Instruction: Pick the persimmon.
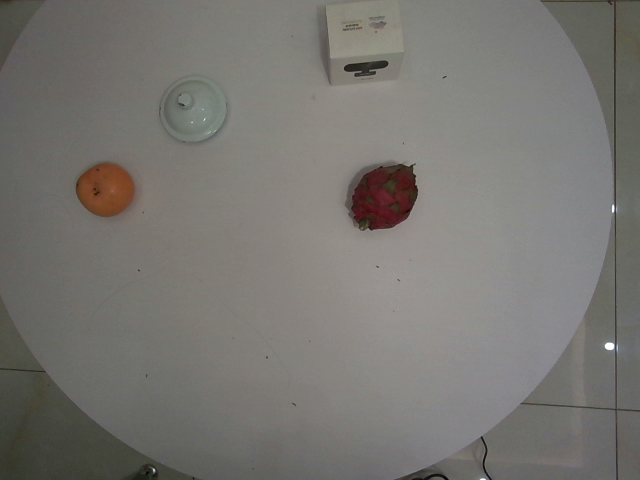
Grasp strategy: vertical